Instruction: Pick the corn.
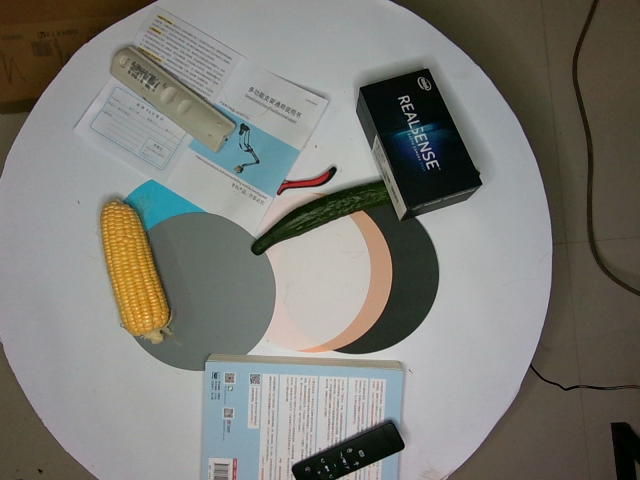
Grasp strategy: vertical